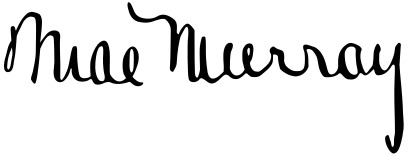
Signature of: mae murray